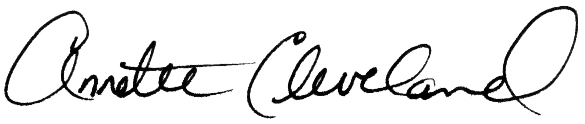
Signature of: annette cleveland